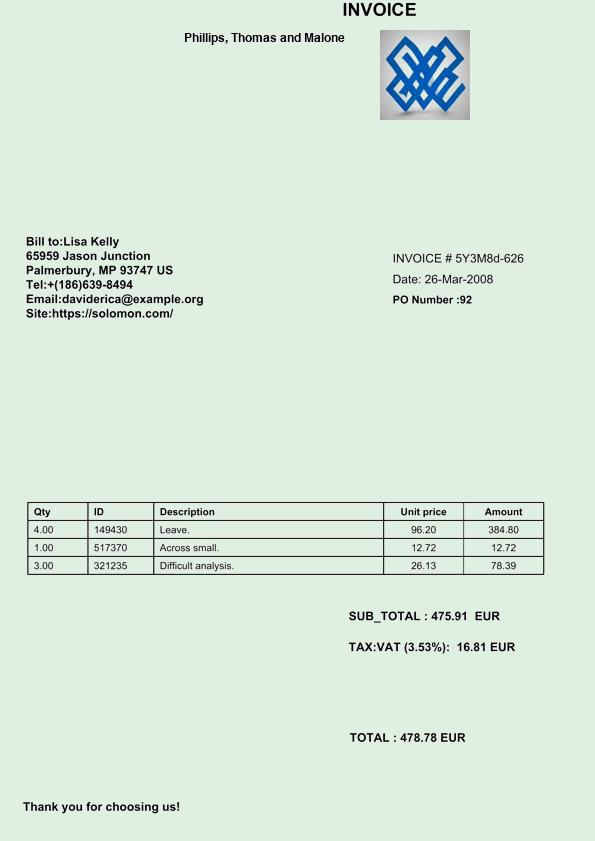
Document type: Invoice